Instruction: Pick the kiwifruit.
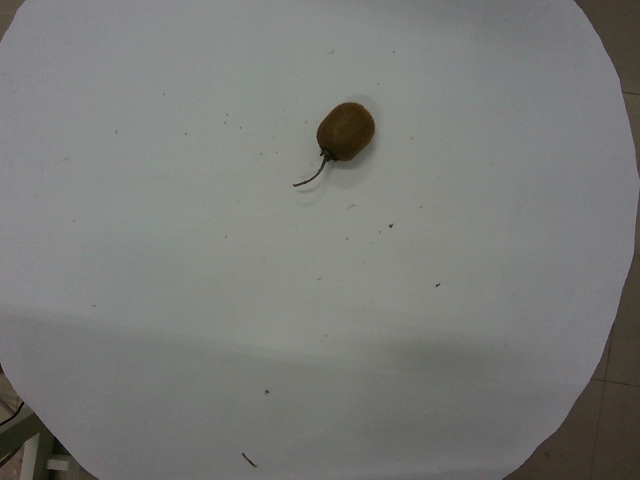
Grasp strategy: vertical